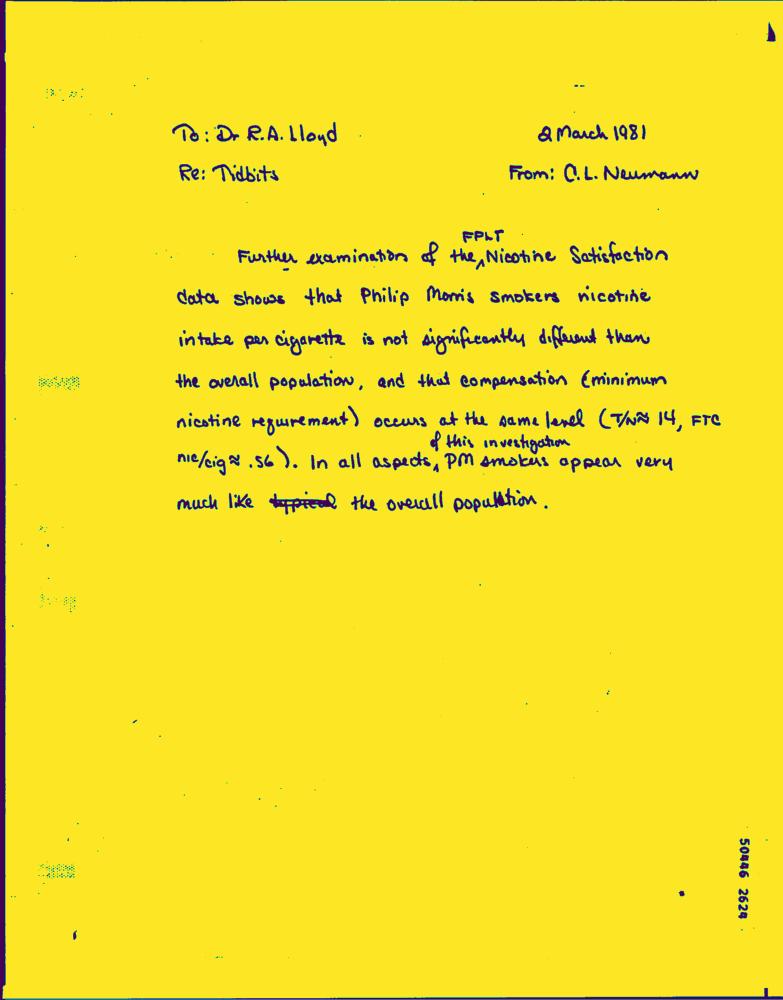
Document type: Hand-Written